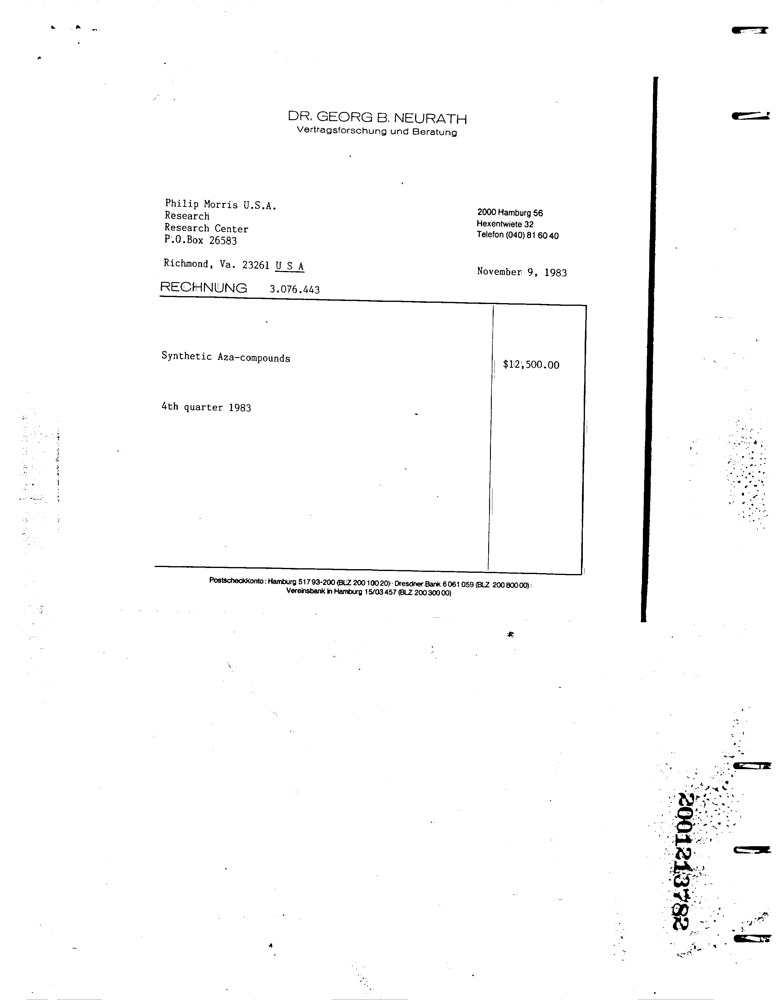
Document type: Invoice